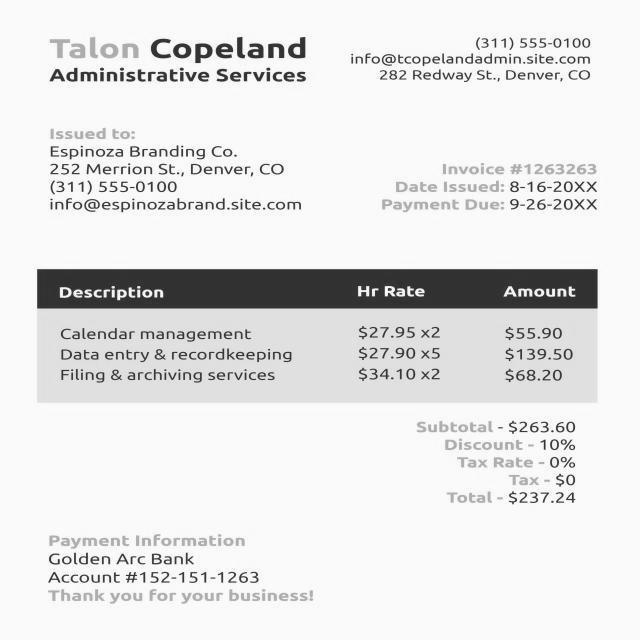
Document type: Invoice